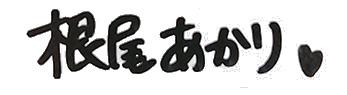
Signature of: akari neo